Question: What are the imaging findings?
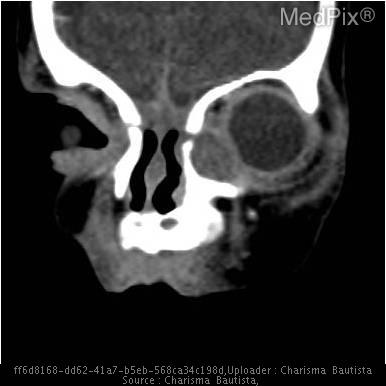
Answer: The imaging shows A cystic mass  located anteromedial to left globe A cystic mass with located anteromedial to left globe.